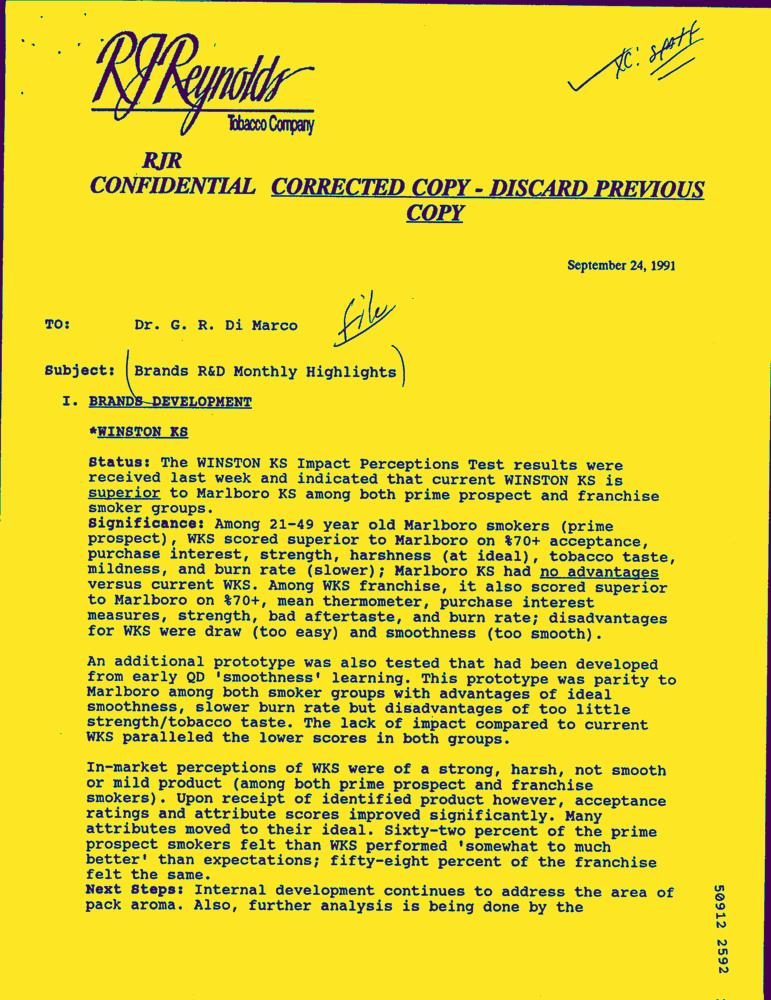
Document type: Letter-Doc